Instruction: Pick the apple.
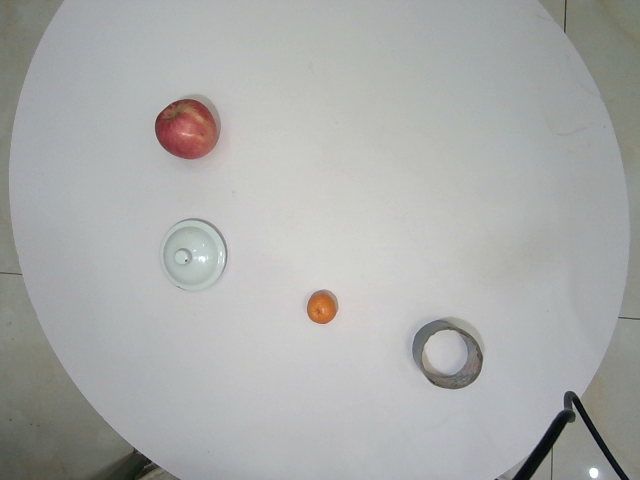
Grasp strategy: vertical